Question: How is the history relevant to the case?
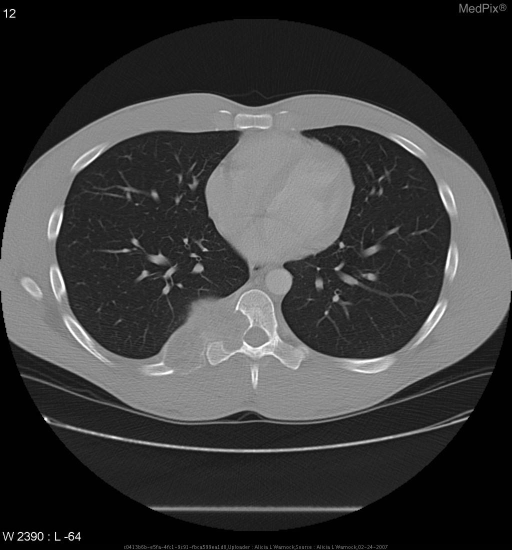
Answer: The patient's history of 24 yo man with right-sided lower posterior chest/rib pain for 4-6 months, increases with deep inspiration.  He denies history of trauma. is key in understanding the case.